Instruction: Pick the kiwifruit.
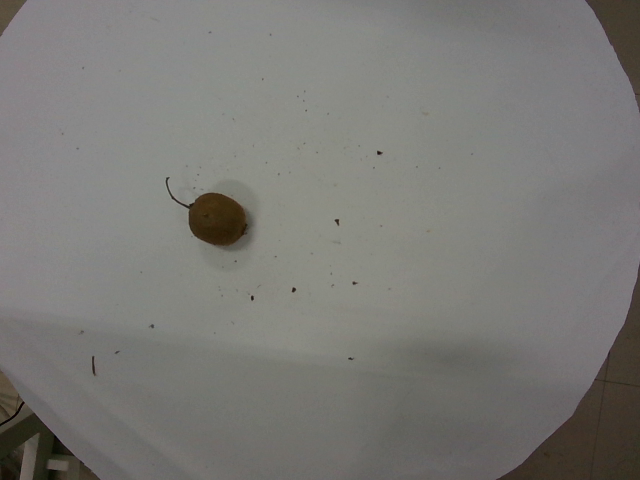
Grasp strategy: vertical